Question: What was observed in the imaging?
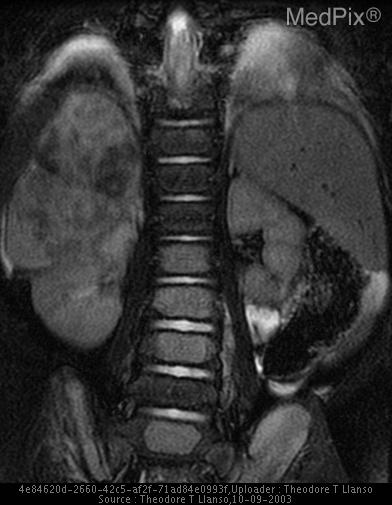
Answer: The imaging shows Image 1: Fat-saturated Coronal T2 MRI of the abdomen / spine demonstrates a large mass over the right kidney.  There is also increase T2 signal in several vertebral bodies.  Increased T2 signal is present in both iliac wings, and some expansile remodeling is seen in the left iliac wing.

Image 2: Fat-saturated Sagital T2 MRI of the spine shows a soft-tissue appearing mass that has invaded and insinuated itself within the epidural space - compressing the spinal cord. Fat-saturated Coronal T2 MRI of the abdomen / spine demonstrates a large mass over the right kidney.  There is also increase T2 signal in several vertebral bodies.  Increased T2 signal is present in both iliac wings, and some expansile remodeling is seen in the left iliac wing..